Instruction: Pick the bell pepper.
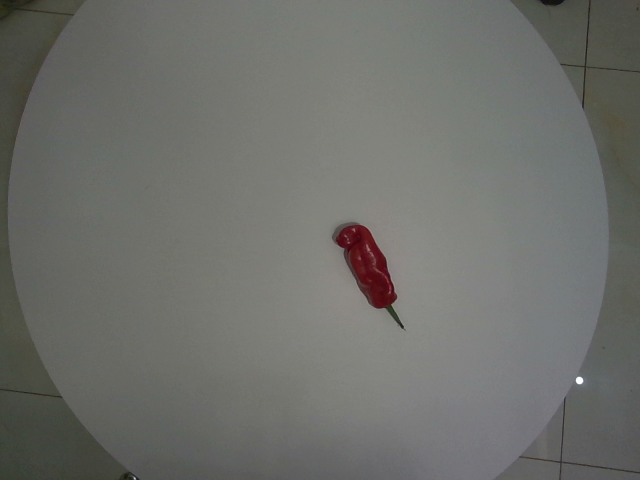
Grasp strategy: vertical